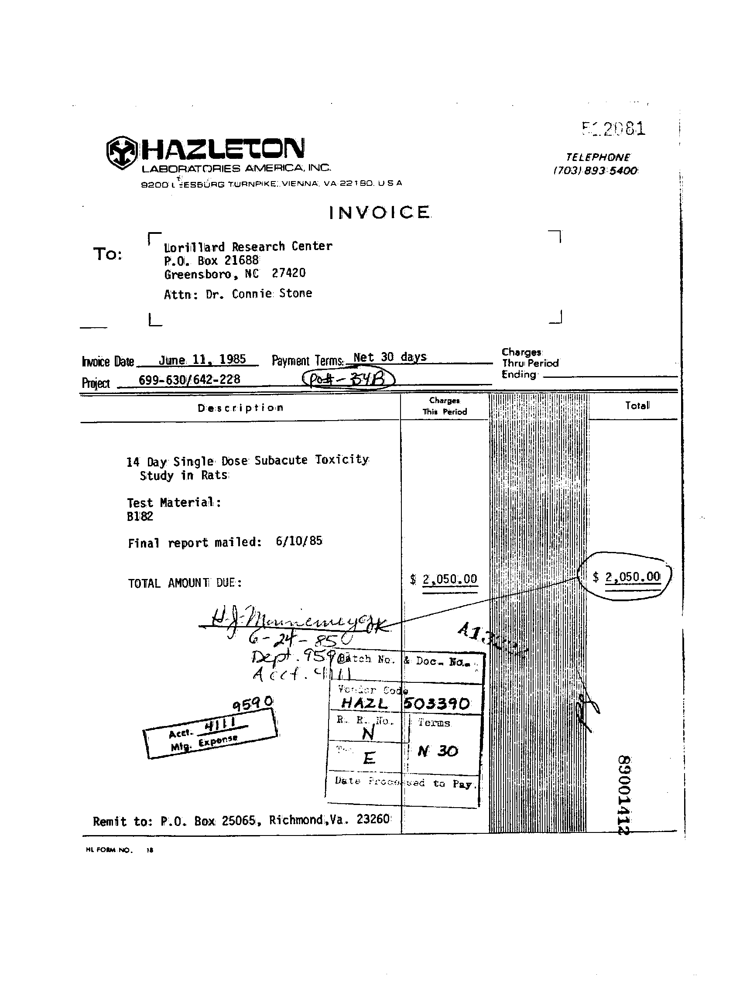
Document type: Invoice